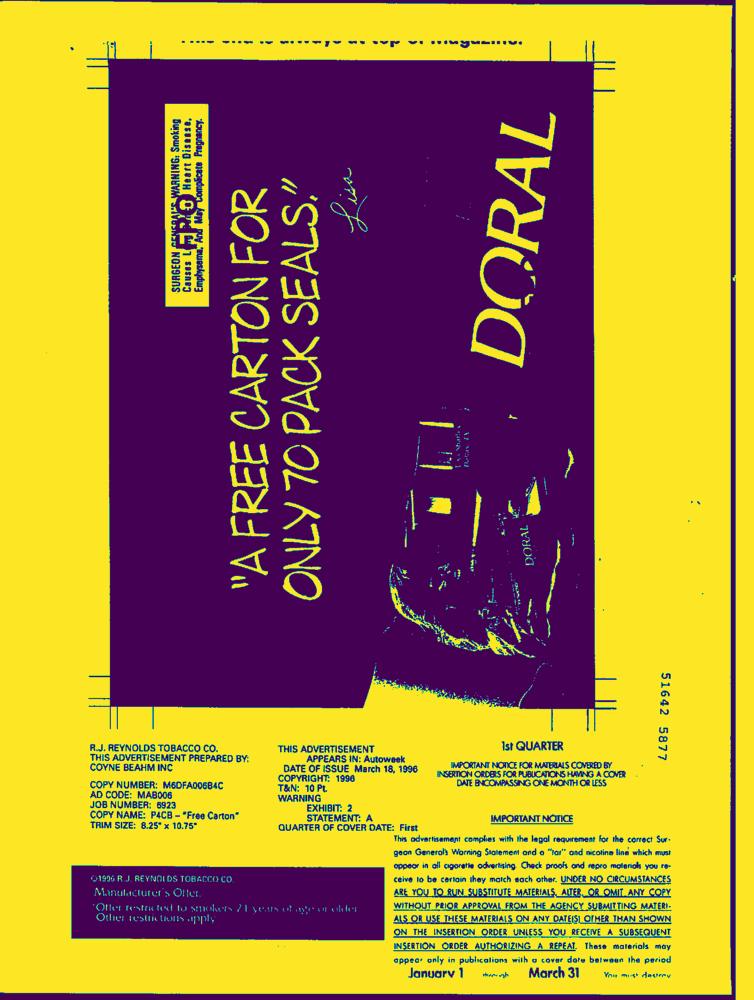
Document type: AD